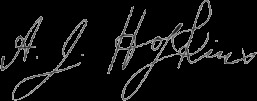
Signature of: albert j hopkins